Question: Describe the condition in detail:
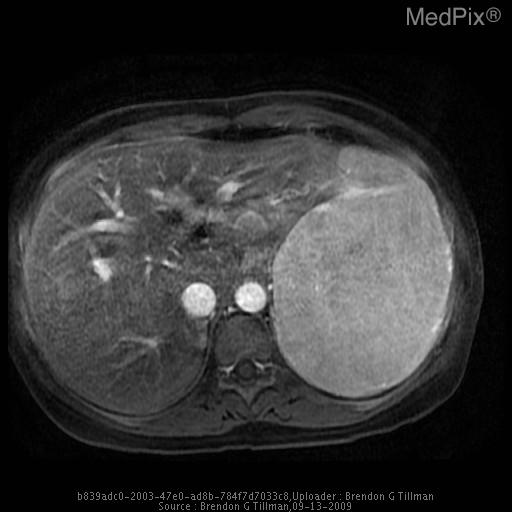
Answer: The disease is discussed as: Hepatic adenoma is a rare benign liver tumor that occurs in patients that take oral contraceptives, anabolic steroids or have glycogen storage disease.  These tumors are usually 5-10 cm in size, have a capsule and are made up of benign hepatocytes.

On CT, hepatic adenomas usually are well defined and hypoattenuating.  They demonstrate early enhancement.  On MRI, hepatic adenomas can be hyperintense, hypointense or isointense on T1.  On T2 they are isointense to hyperintense.  Early arterial enhancement is seen with the lesion appearing isointense on delayed images.

Differential diagnosis includes focal nodular hyperplasia, fibrolamellar hepatocellular carcinoma and hypervascular metastatic disease. Focal nodular hyperplasia is typically isointense on T1 and T2 images.  There is also early enhacment seen.  However, a central scar is usually seen in FNH and not in hepatic adenomas.  Fibrolamellar HCC is usually large, heterogeneous, and contains calcificaltions.  Lymphadenopathy is seen in majority of patients.  In metastatic disease, there are usually multiple lesions that are T1 hypointense, T2 markedly hyperintense.  Fat and hemorrhage is common in adenomas but rare in metastases.

Treatment of hepatic adenomas is controversial.  It usually involves cesation of oral contraceptives.  Some literature advocates removal of the lesion due to risk of hemorrhage and malignant transformation.